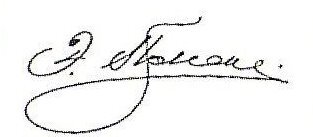
Signature of: eduard pleske